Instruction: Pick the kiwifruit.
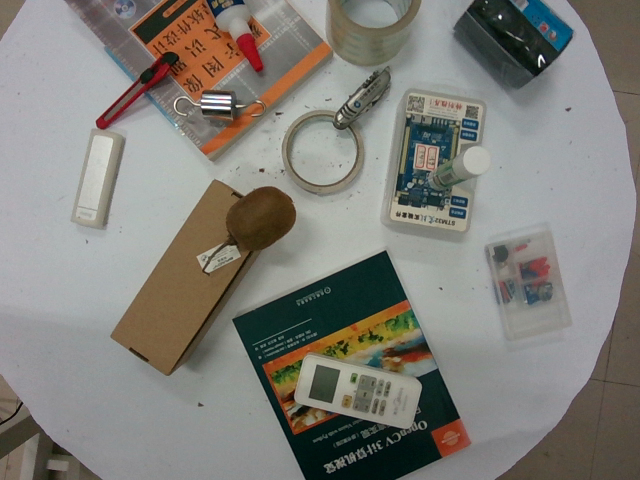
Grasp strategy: vertical